Patient: Male, age 7
A 7-year-old boy was admitted to the hospital for a fever with a maximum temperature of 38.1 C and paroxysmal coughing, dyspnea, and cyanosis of the lips for two days, without spasmodic coughing, wheezing, digestive symptoms, or joint pain. Self-measured SPO2 was 89%. Therefore, he was admitted to a hospital and underwent intravenous administration of amoxicillin and clavulanate potassium for one day, meropenem once, and nebulization, mask, and high-flow oxygen therapy. Still, his condition did not improve, so he was transferred to our hospital for treatment.
Past medical history: The patient had a history of multiple episodes of wheezing and "asthma " but had not experienced wheezing attacks in the past two years. He underwent tonsil and adenoidectomy surgery three years ago. There was no history of immunodeficiency, no use of immunosuppressive drugs, and no contact with patients infected with T whipplei.
Physical examination on admission: temperature 38.1 C, pulse 136 bpm, respiratory rate 34 bpm, blood pressure 118/67 mmHg, SPO2 96% (mask oxygen inhalation 6 L/min), clear consciousness, low spirit, rapid breathing, three depressions sign, low breath sounds in the left lung, no rhonchi and crackles heard in both lungs and no abnormalities found in cardiac and abdominal examinations.
The laboratory test in another hospital revealed blood routine: white blood cell 20.1 x 10 9/L, neutrophil 92.6%, lymphocyte 4.3%, C-reactive protein 1.2 mg/L. Blood gas analysis in another hospital showed a PH 7.387, PaCO2 39.2 mmHg, PaO2 56 mmHg, HCO3- 21.9 mmol/L, BE -0.31, Lac 2.1 mmol/L. The chest CT from our emergency department revealed consolidation in the left lung and occlusion of the left upper lobe bronchus (Figure 1).
After admission, several examinations were completed. Complete blood count showed white blood cell 21.11 x 109/L, with 96.4% neutrophil and 2.3% lymphocyte, and C-reactive protein 11.81 mg/L. Arterial blood gas analysis showed a pH of 7.42, PaCO2 34.4 mmHg, PaO2 78.9 mmHg, HCO3- 22 mmol/L, BE -1.8, and Lac 4.3 mmol/L. The patient's procalcitonin level was 0.325 ng/ml. Immunoglobulin and lymphocyte subgroup tests were normal, suggesting no immunodeficiency. Pathogen tests examinations for influenza A and B, respiratory syncytial virus, adenovirus, Chlamydia, coronavirus, rhinovirus, Mycoplasma pneumoniae, human metapneumovirus, Bocavirus, parainfluenza virus, Ureaplasma urealyticum, and Chlamydia trachomatis were negative. EB virus antibody and tuberculosis-related tests were negative. The G and GM tests were negative, and the pharyngeal swab and lavage culture was normal.
The patient received nasal high-flow warm and humidified oxygen therapy upon admission. On the same day, bronchoalveolar lavage was performed, and sputum plugs were removed. Metagenomic Next-Generation Sequencing was performed on the lavage fluid, and a follow-up chest x-ray showed increased transparency in the left lung (Figure 2). Subsequently, the patient received intravenous azithromycin to fight off infection, methylprednisolone to suppress inflammation, ambroxol to liquefy sputum, and nebulized inhalation. The results on day 3 showed T whipplei (with a sequence count of 261) and Streptococcus mitis (with a sequence count of 6) in the lavage fluid. So azithromycin was discontinued (after three days of administration) and replaced with intravenous piperacillin-tazobactam for five days (150 mg/kg.d). After five days of anti-infection treatment, the patient's blood test results were normal. The patient was discharged on the eighth day of treatment. The re-examed chest x-ray on the day of discharge suggested that the left lung lesion had significantly improved (Figure 3). The patient continued to take oral amoxicillin and clavulanate potassium for four days after discharge.
Discharge diagnoses were respiratory failure, severe pneumonia, and plastic bronchitis. One-month follow-up after discharge showed no cough and fever and normal symmetrical breathing sounds in the lungs, and the condition did not recur.
Keywords: children, neat-generation sequencing, piperacillin-tazobactam, plastic bronchitis, tropheryma whipplei
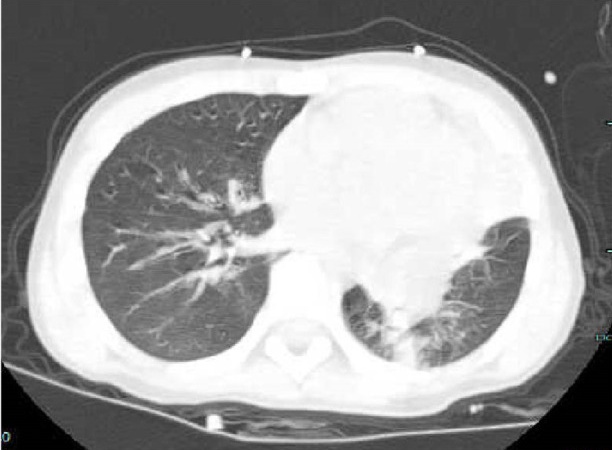
Image caption: Ct scan on the day of admission (complete consolidation of the left upper lobe, bronchial obstruction of the left upper lobe, and large areas of high-density shadows in the left lower lobe).